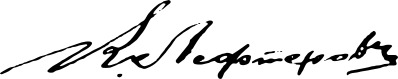
Signature of: nikola lefterov